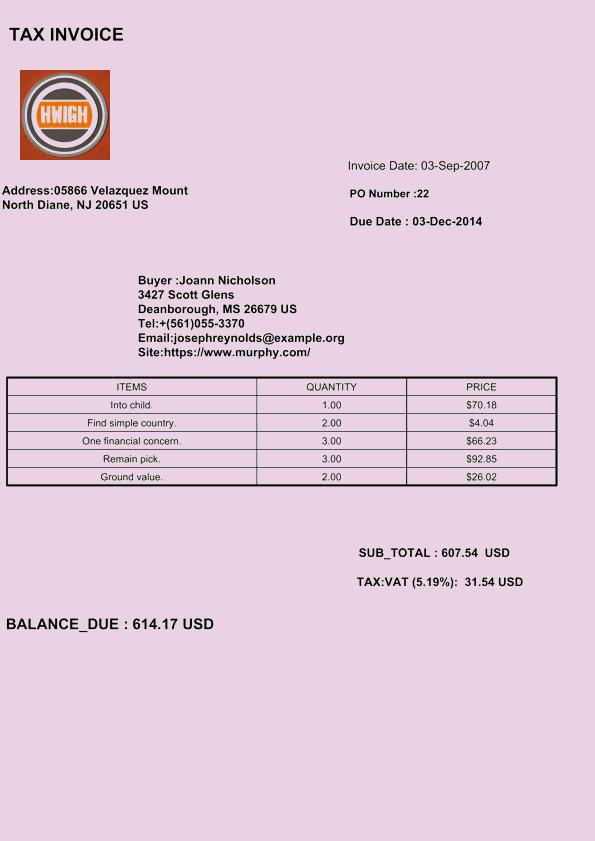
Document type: Invoice